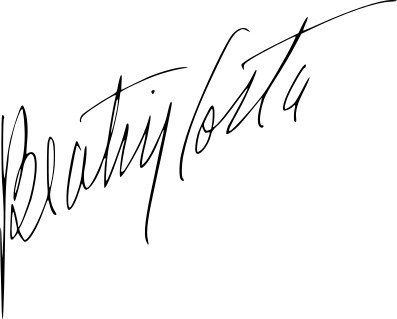
Signature of: beatriz costa